Question: Can you provide the account number mentioned in the document?
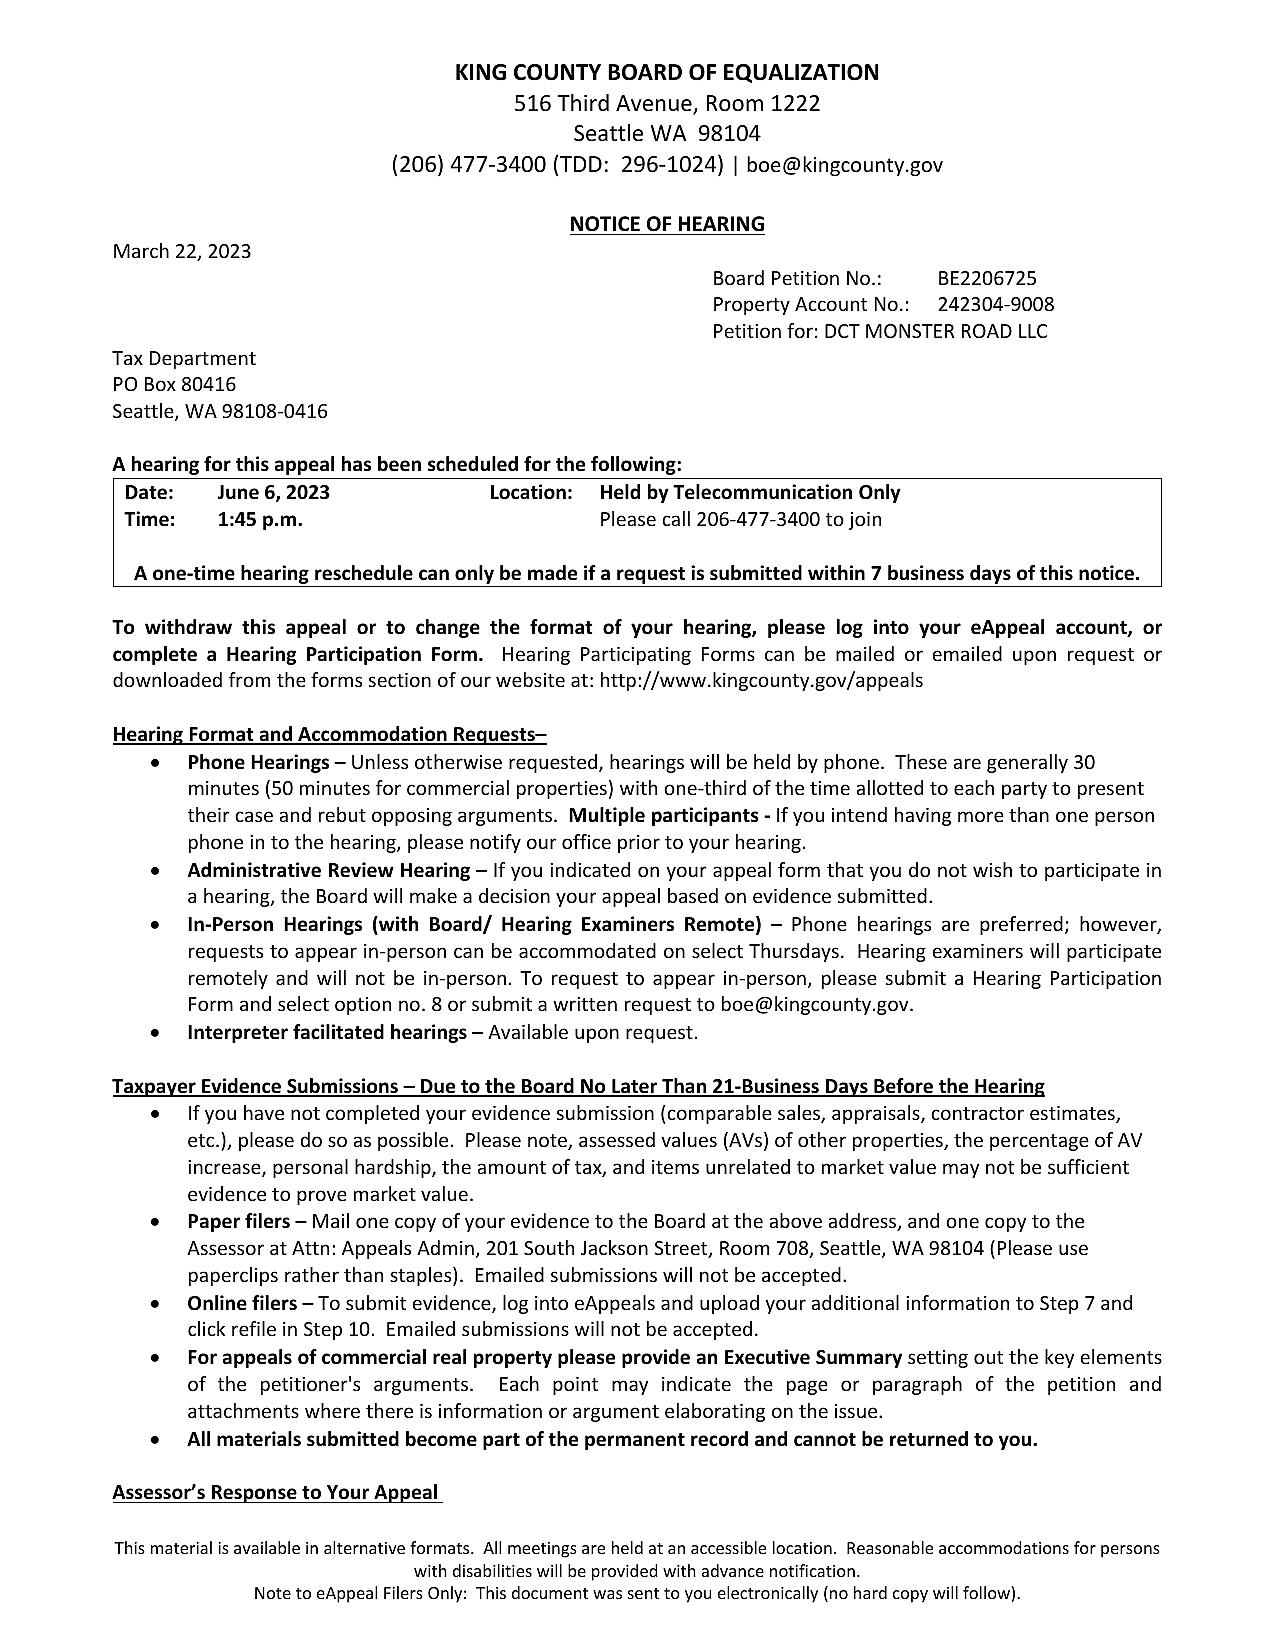
Answer: "242304-9008"